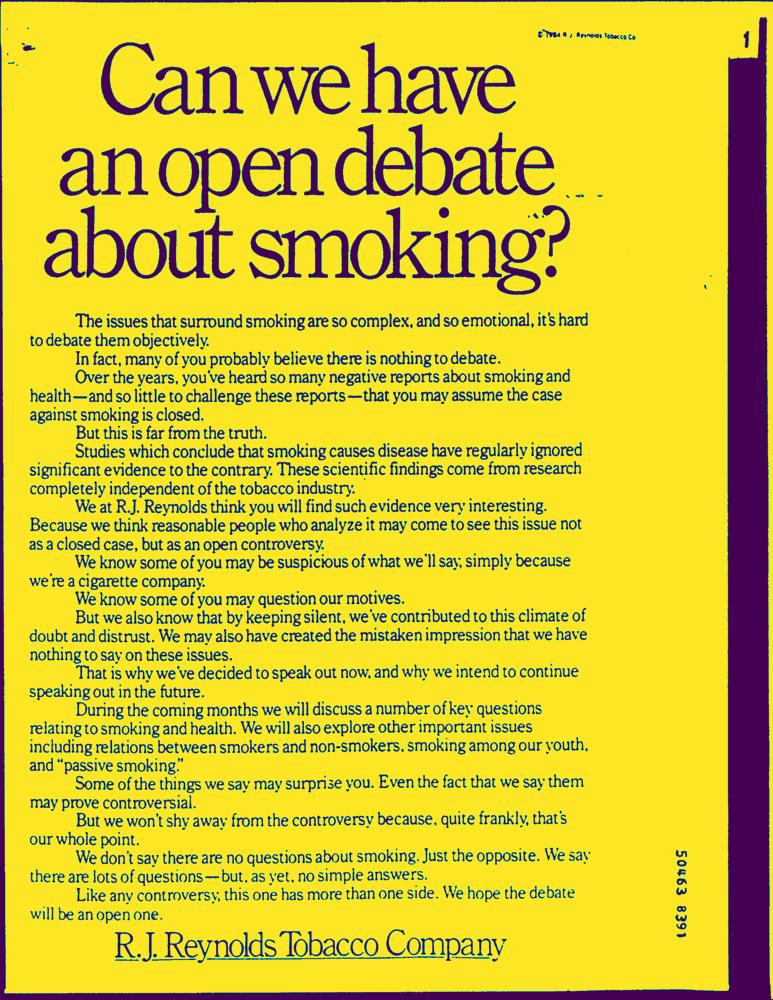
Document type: AD